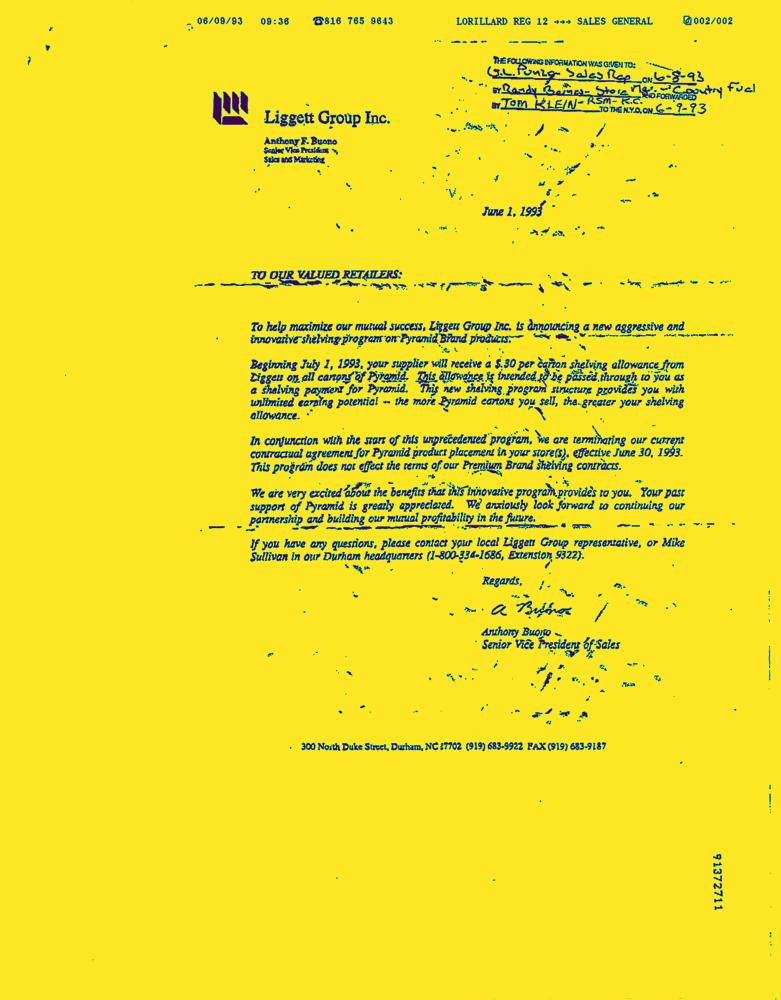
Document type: Letter-Doc